Question: What is the main concern?
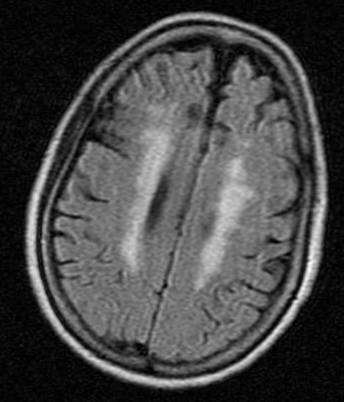
Answer: The findings suggest •  MRI Brain:
"There is mild, age-appropriate volume loss. There is periventricular and deep white matter symmetric signal abnormality. There is no intracranial hemorrhage, mass, or mass effect. The brain parenchyma, CSF-containing spaces, posterior fossa, limited views of the internal auditory canals and orbits, overlying skull, and soft tissues are unremarkable."

•  MRA Head w/o contrast:
"The circle of Willis is intact. There is no evidence of aneurysm. There is no evidence of vessel occlusion.". There is a symmetrical abnormal hyperintensity in the deep white matter around both lateral ventricles.  This is consistent with Leukoaraiosis.. The patient might have a history of 69 y/o woman with hypertension presents to inpatient service with "left-sided weakness." Yesterday morning she noted that she began dragging her left side. A few hours later the weakness was more obvious and involved her left hand. She had a CT scan that was nonspecifically abnormal because of "cerebral atrophy", but no stroke was seen. She was admitted with a provisional diagnosis of stroke vs. transient ischemic attack.

Her right side was not involved. There was no visual loss. There was no facial weakness. She noted that left sided sensations were diminished as compared to the right. She denied a history of strokes.

Since that time, she has regained strength in her left leg, however today she noticed a slight slurring of her speech and was unable to lift her arm off the bed.

PMH:
1. Hypertension
2. Hyperlipidemia
3. Asthma, mild intermittent
4. Depression
5. Allergic Rhinitis
6. Arthritis

MEDS:
1. ASA 81 mg qd
2. Zoloft 100 mg qd
3. Zetia 10 mg qd
4. Zocor 40 mg qd
5. Hyzaar 100/25 mg qd
6. Claritin 10 mg qd
7. Albuterol MDI PRN

Social Hx: denies use of tobacco and alcohol
Family Hx: unknown.